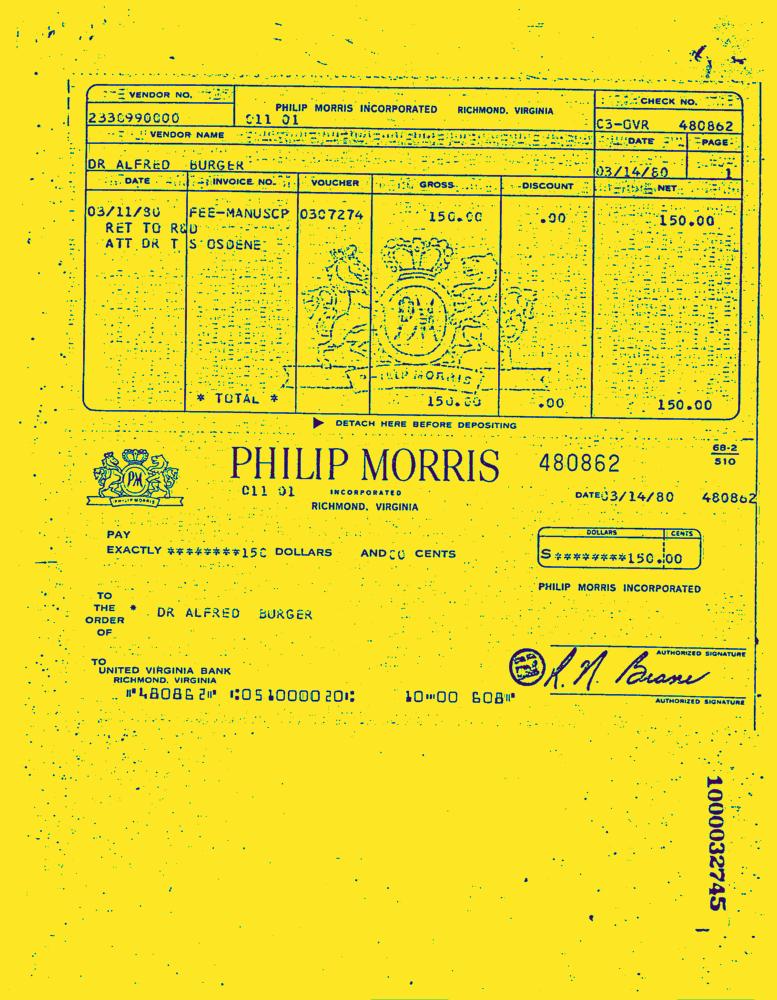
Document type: Invoice-Doc